Can you pull out the amount in words, numerical amount, payee's name, date of the cheque, and the bank's name from the image?
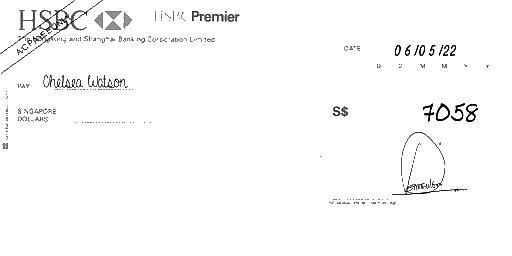
amt_in_words:
amt_in_figures: 7058
payee_name: Chelsea Watson
bank_name: HSBC
cheque_date: 06/05/22